Question: What might the diagnosis be?
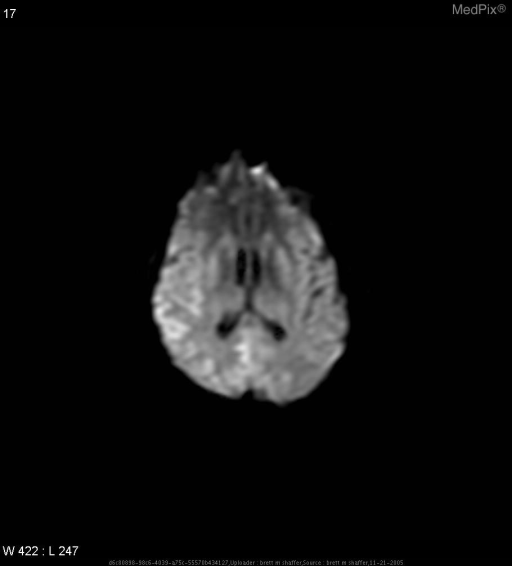
Answer: The possible diagnosis includes Alzheimer disease, frontal and temporal dementia, HIV and HSV encephalitis, hydrocephalus, metabolic disorders, multi-infarct dementia, diffuse Lewey body disease, Hashimoto encephalopathy..